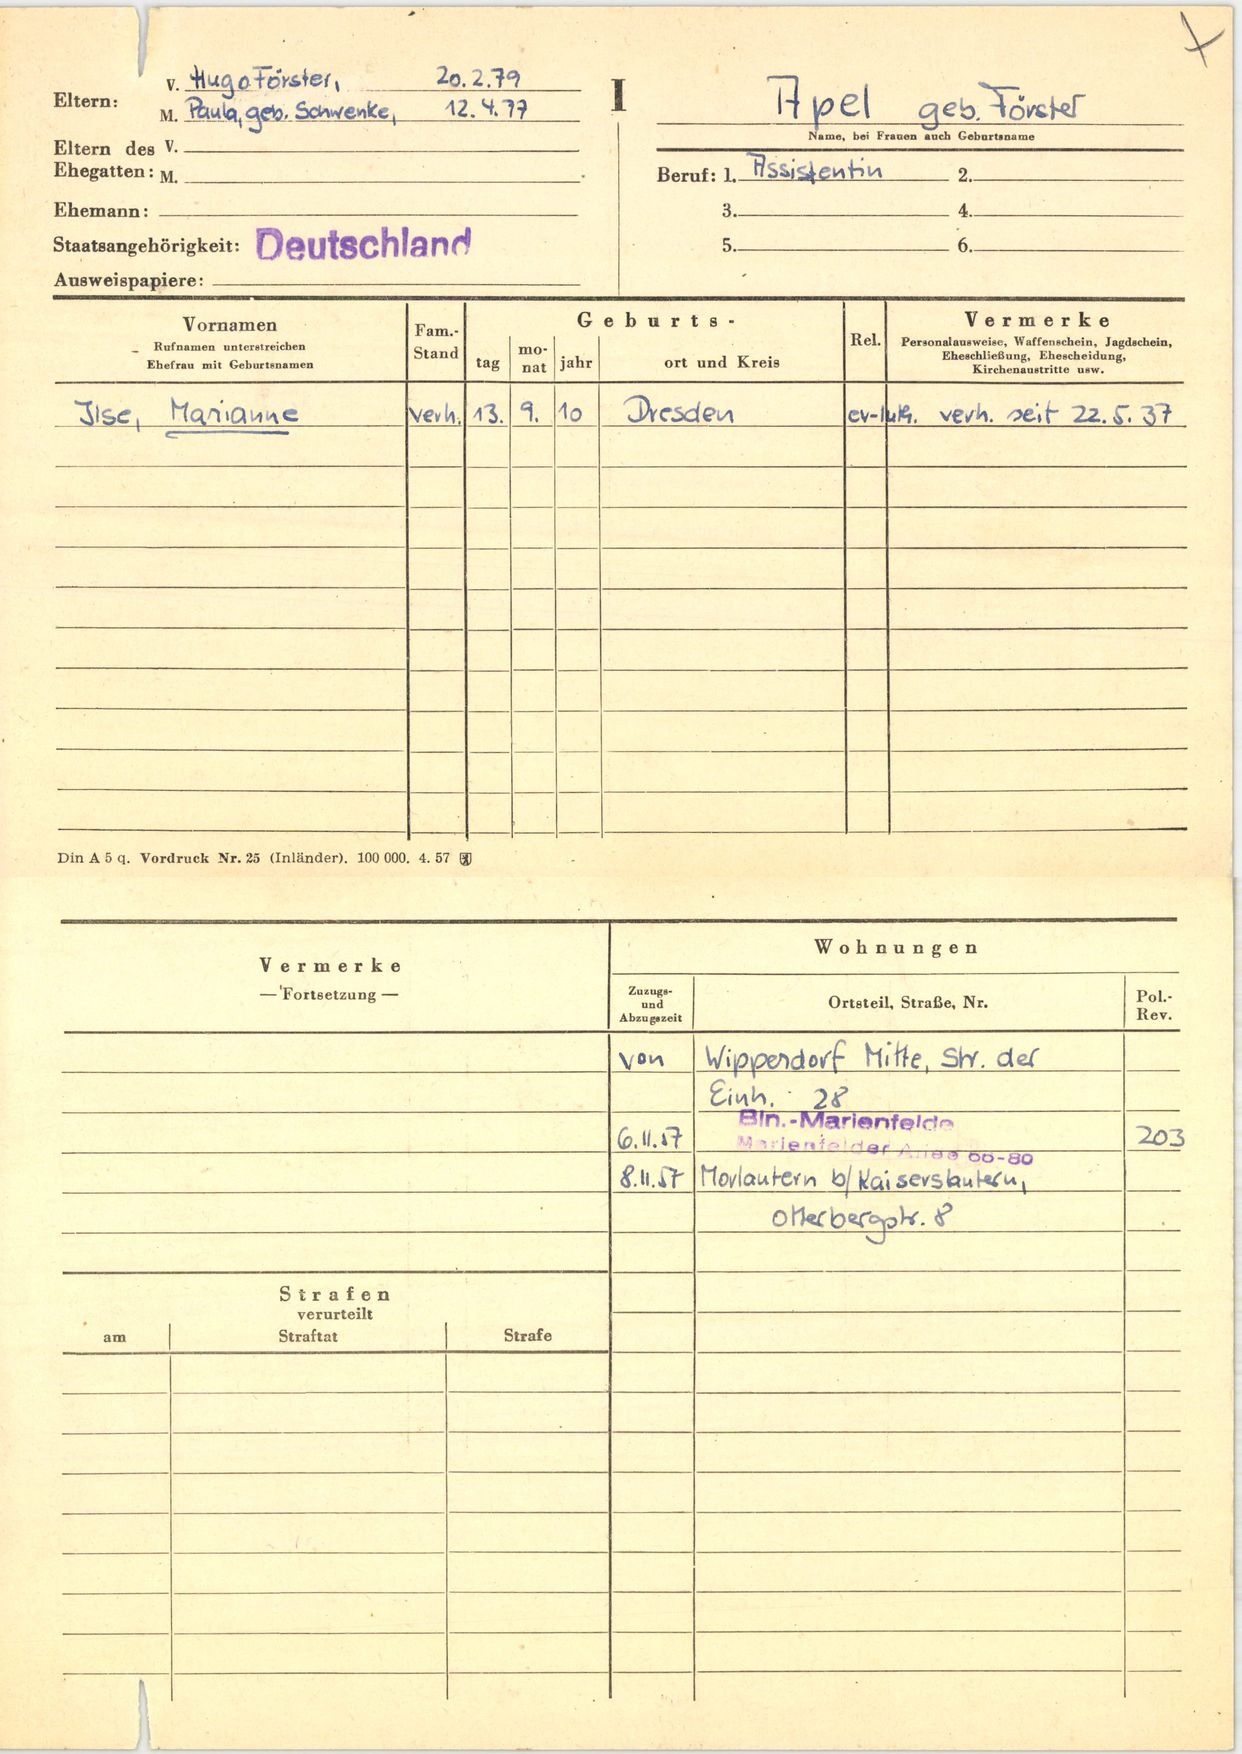
Apel geb. Förster